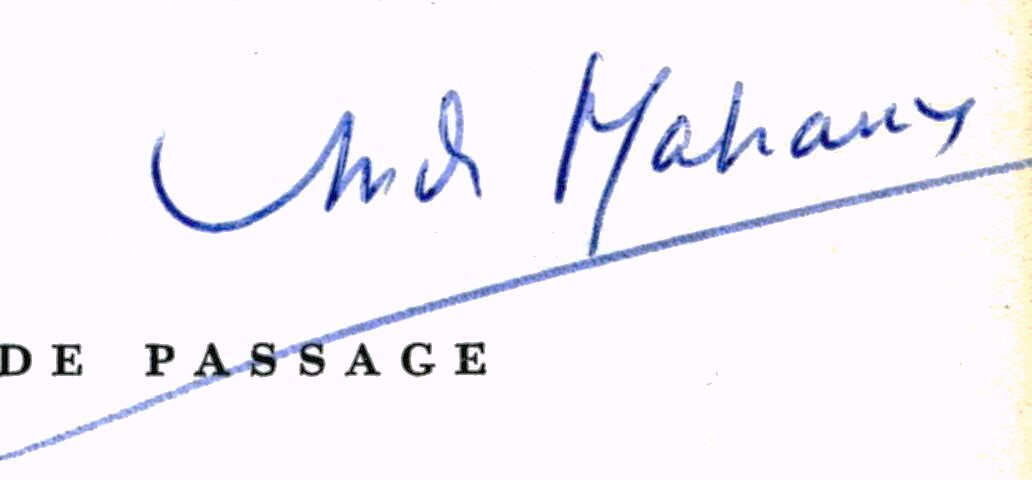
Signature of: andré malraux